Question: What was observed in the imaging?
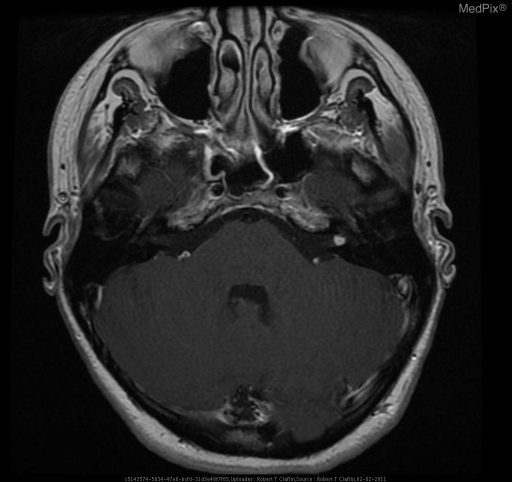
Answer: The imaging shows 4x4x5mm soft tissue mass lesion located in the left internal auditory canal. 4x4x5mm soft tissue mass lesion located in the left internal auditory canal..